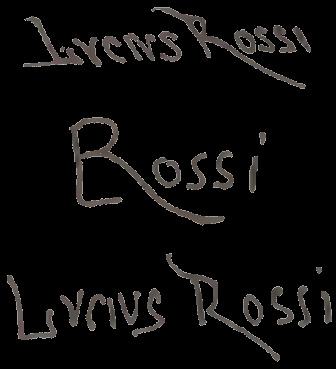
Signature of: lucius rossi